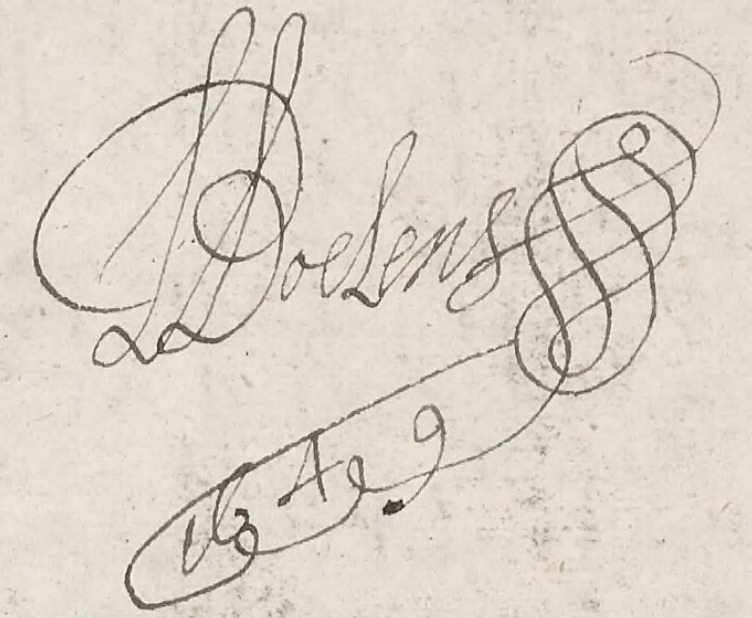
Signature of: livius boelens